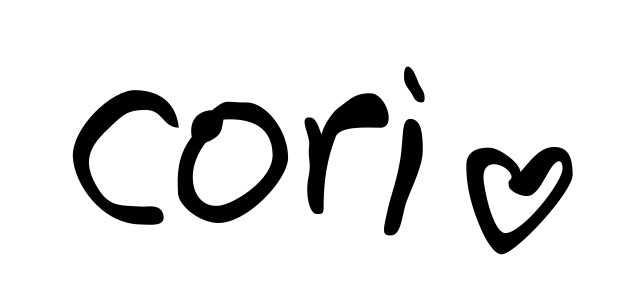
Signature of: corina smith